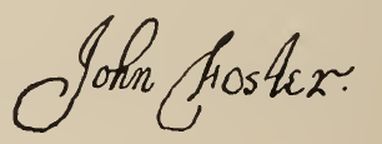
Signature of: john foster